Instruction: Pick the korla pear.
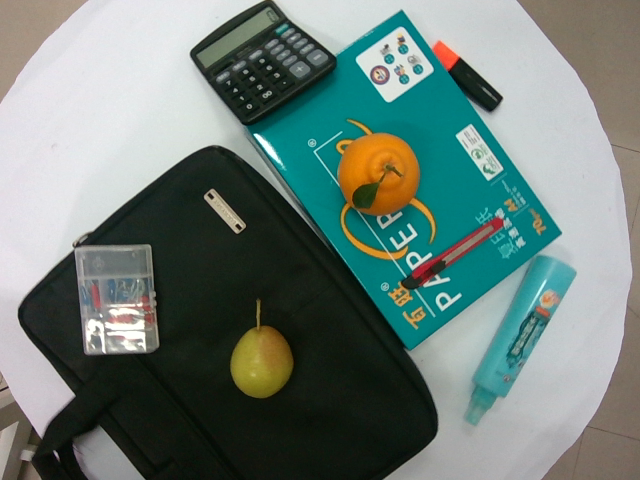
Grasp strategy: vertical